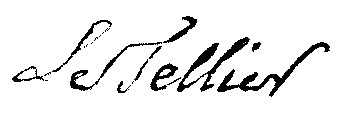
Signature of: françois letellier